Please extract the written amount, numerical amount, recipient's name, date on the cheque, and the bank's name from the image.
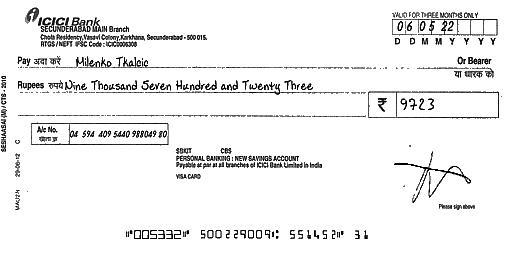
amt_in_words: Nine Thousand Seven Hundred and Twenty Three
amt_in_figures: 9723
payee_name: Milenko Tkalcic
bank_name: ICICI Bank
cheque_date: 06/05/22